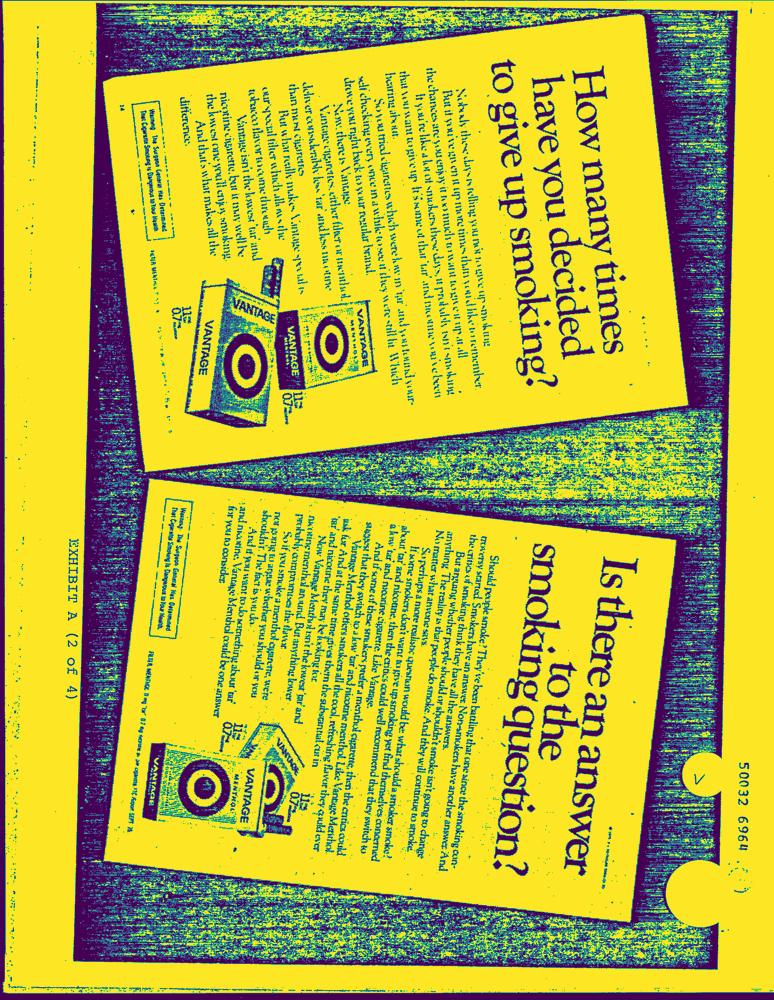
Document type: AD